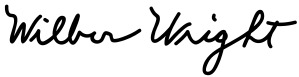
Signature of: wilbur wright